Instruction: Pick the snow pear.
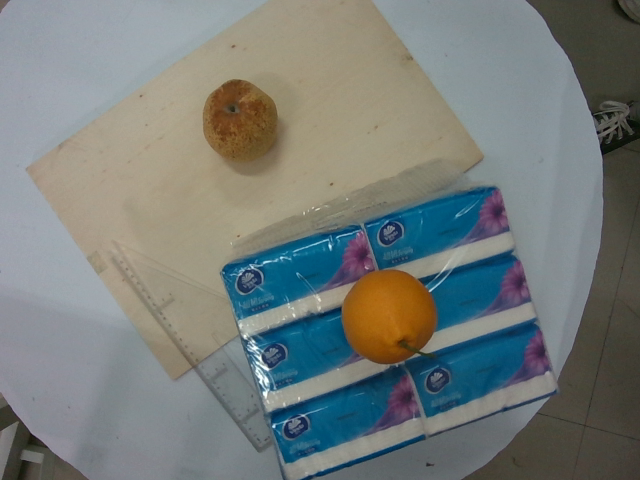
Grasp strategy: vertical